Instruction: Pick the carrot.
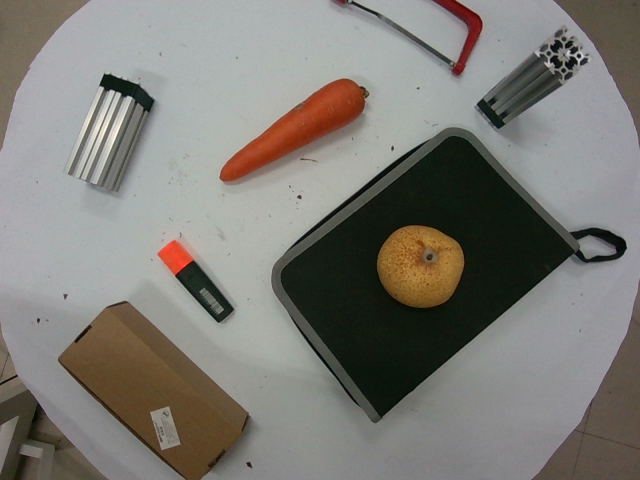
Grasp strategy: vertical